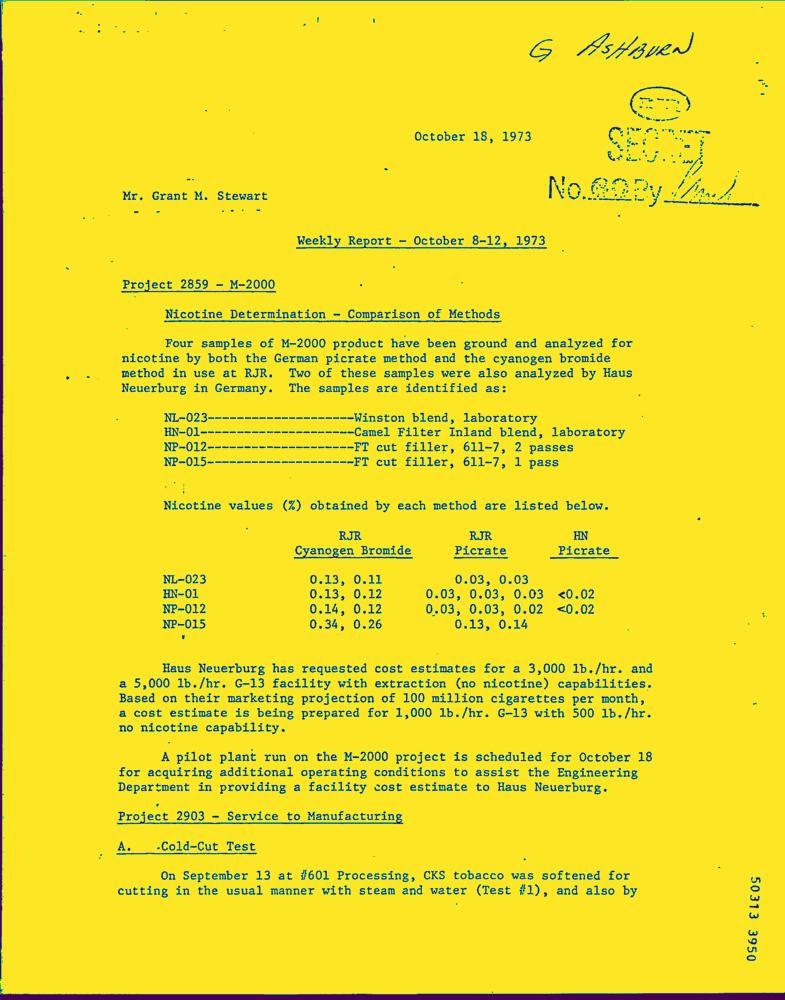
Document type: Letter-Doc